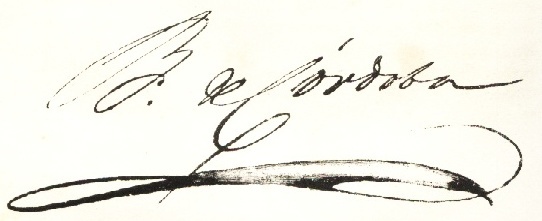
Signature of: buenaventura de córdoba